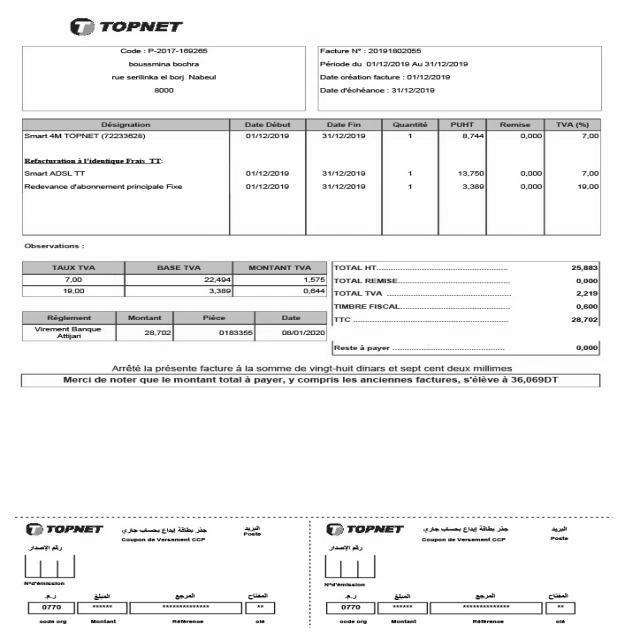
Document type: Invoice